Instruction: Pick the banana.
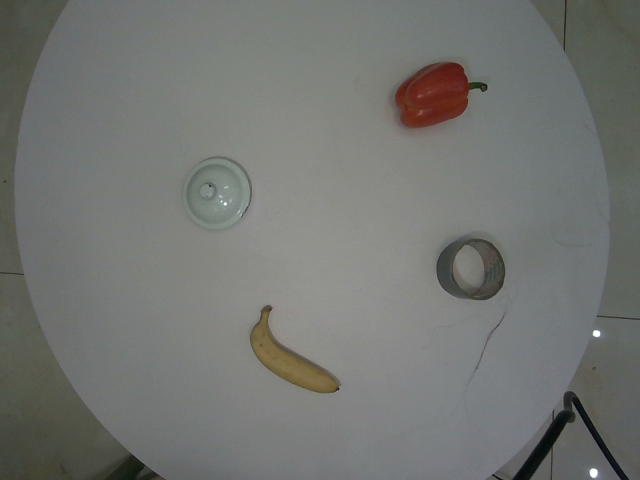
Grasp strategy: vertical